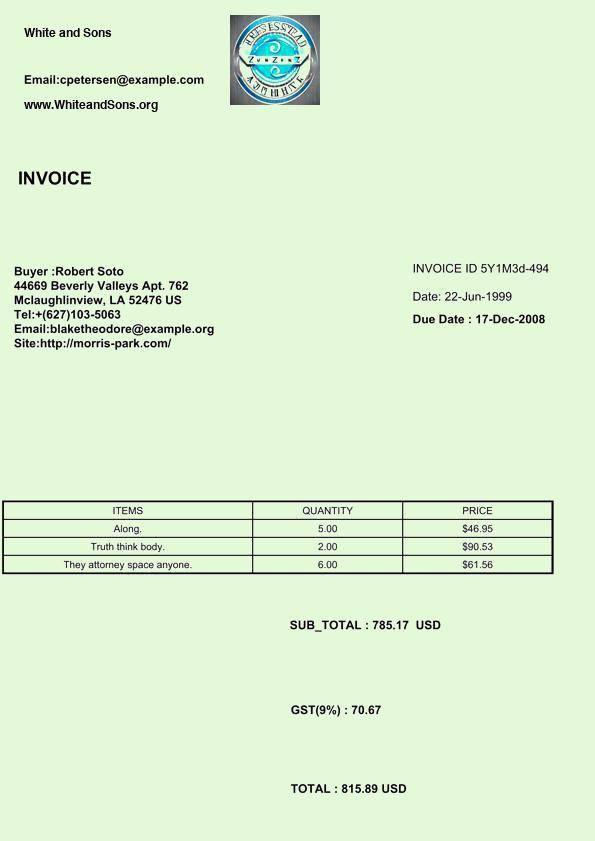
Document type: Invoice